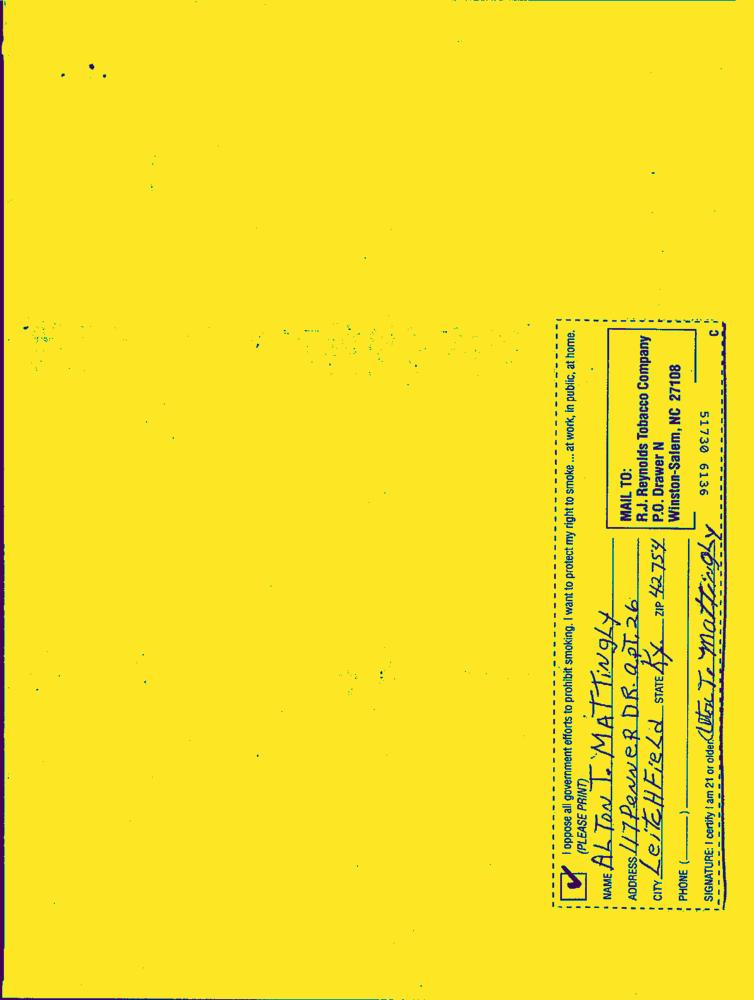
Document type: Hand-Written